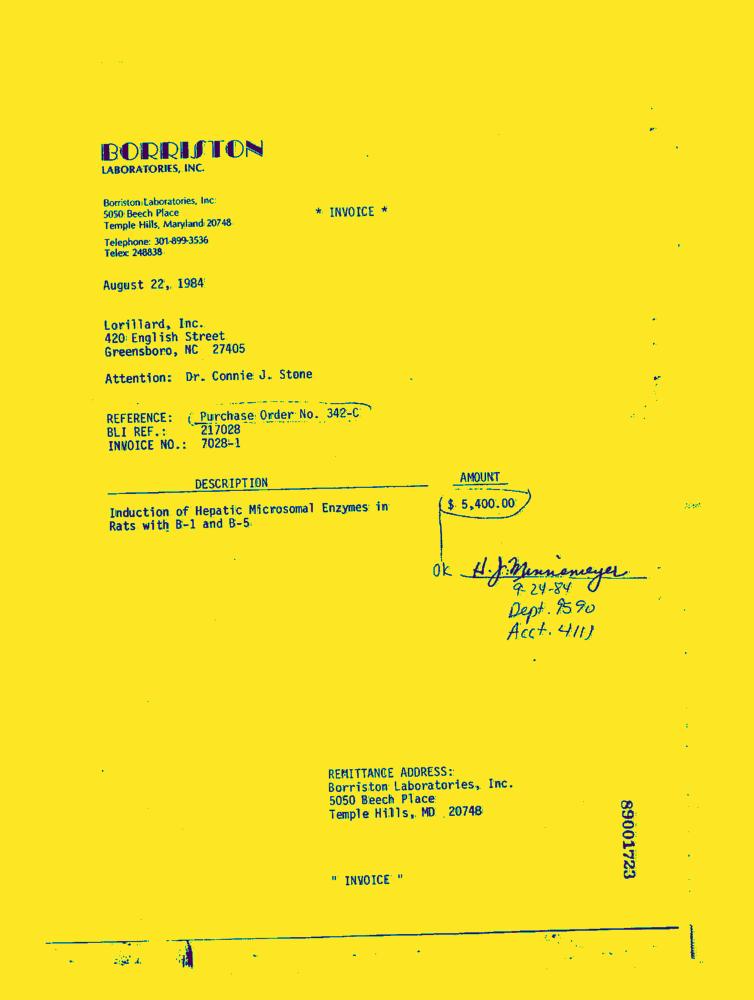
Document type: Invoice-Doc